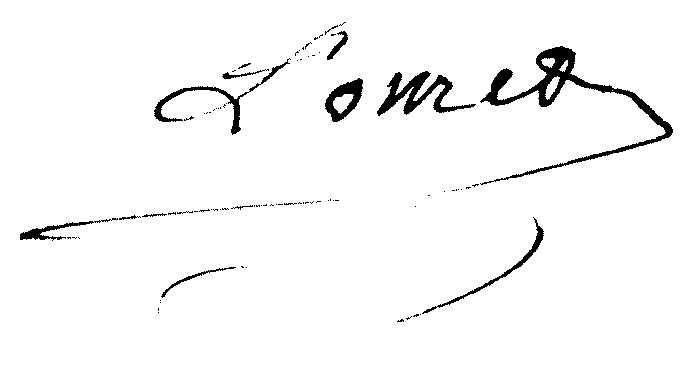
Signature of: françois lomet